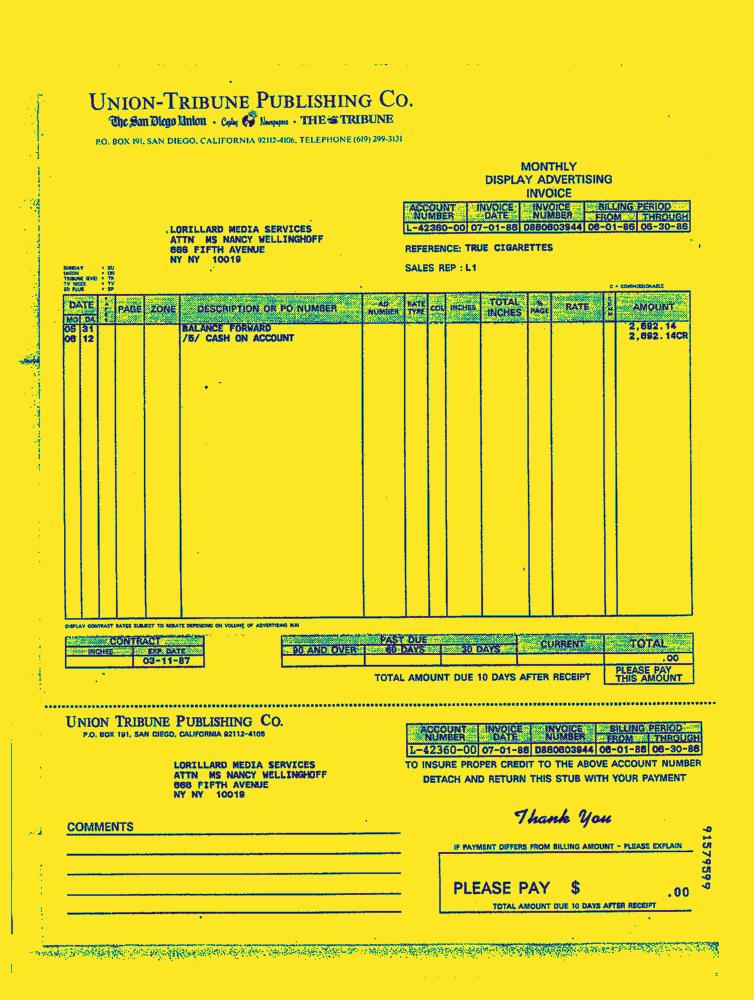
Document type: Invoice-Doc